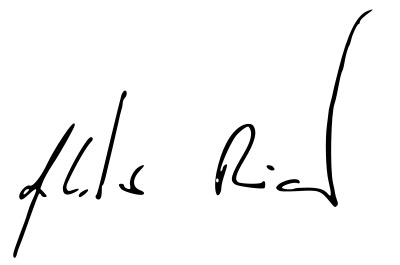
Signature of: riad haidar